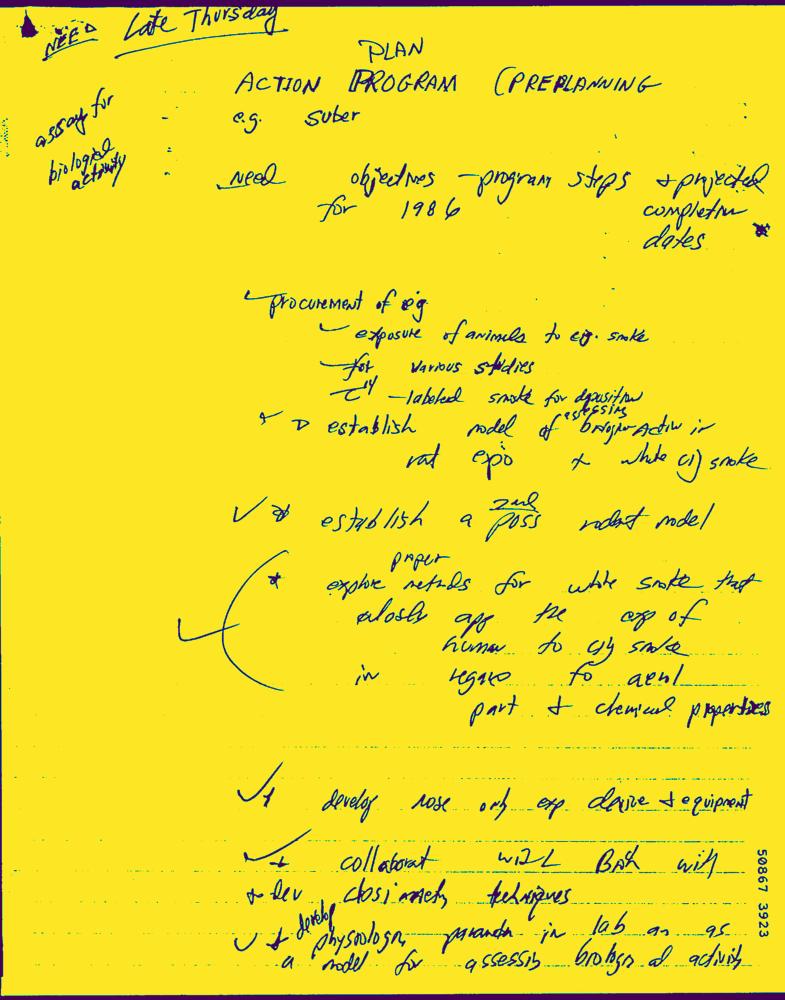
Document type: Hand-Written